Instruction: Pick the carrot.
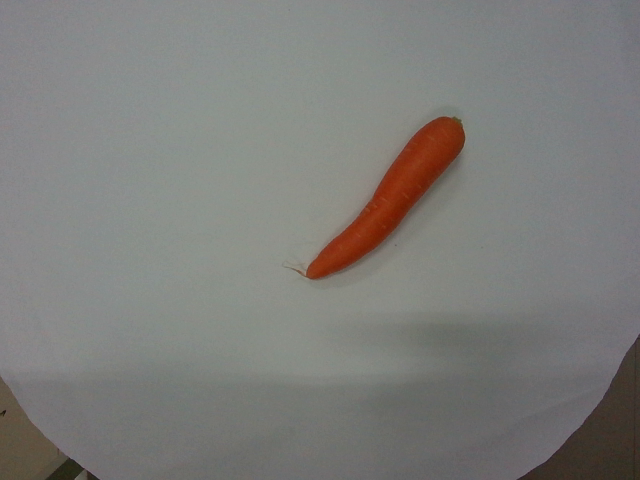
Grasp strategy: vertical